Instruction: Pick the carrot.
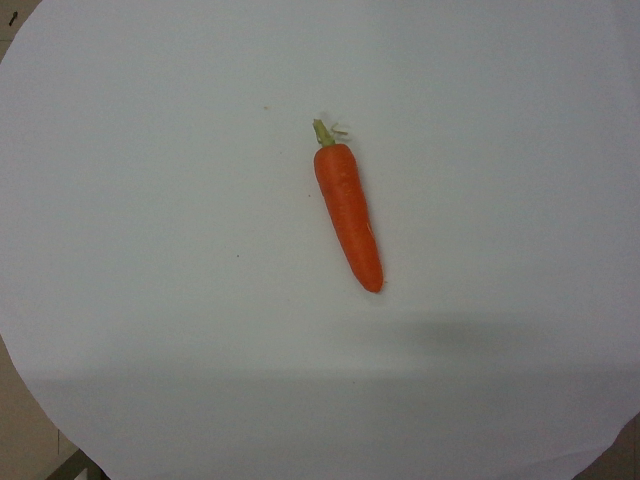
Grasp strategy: vertical